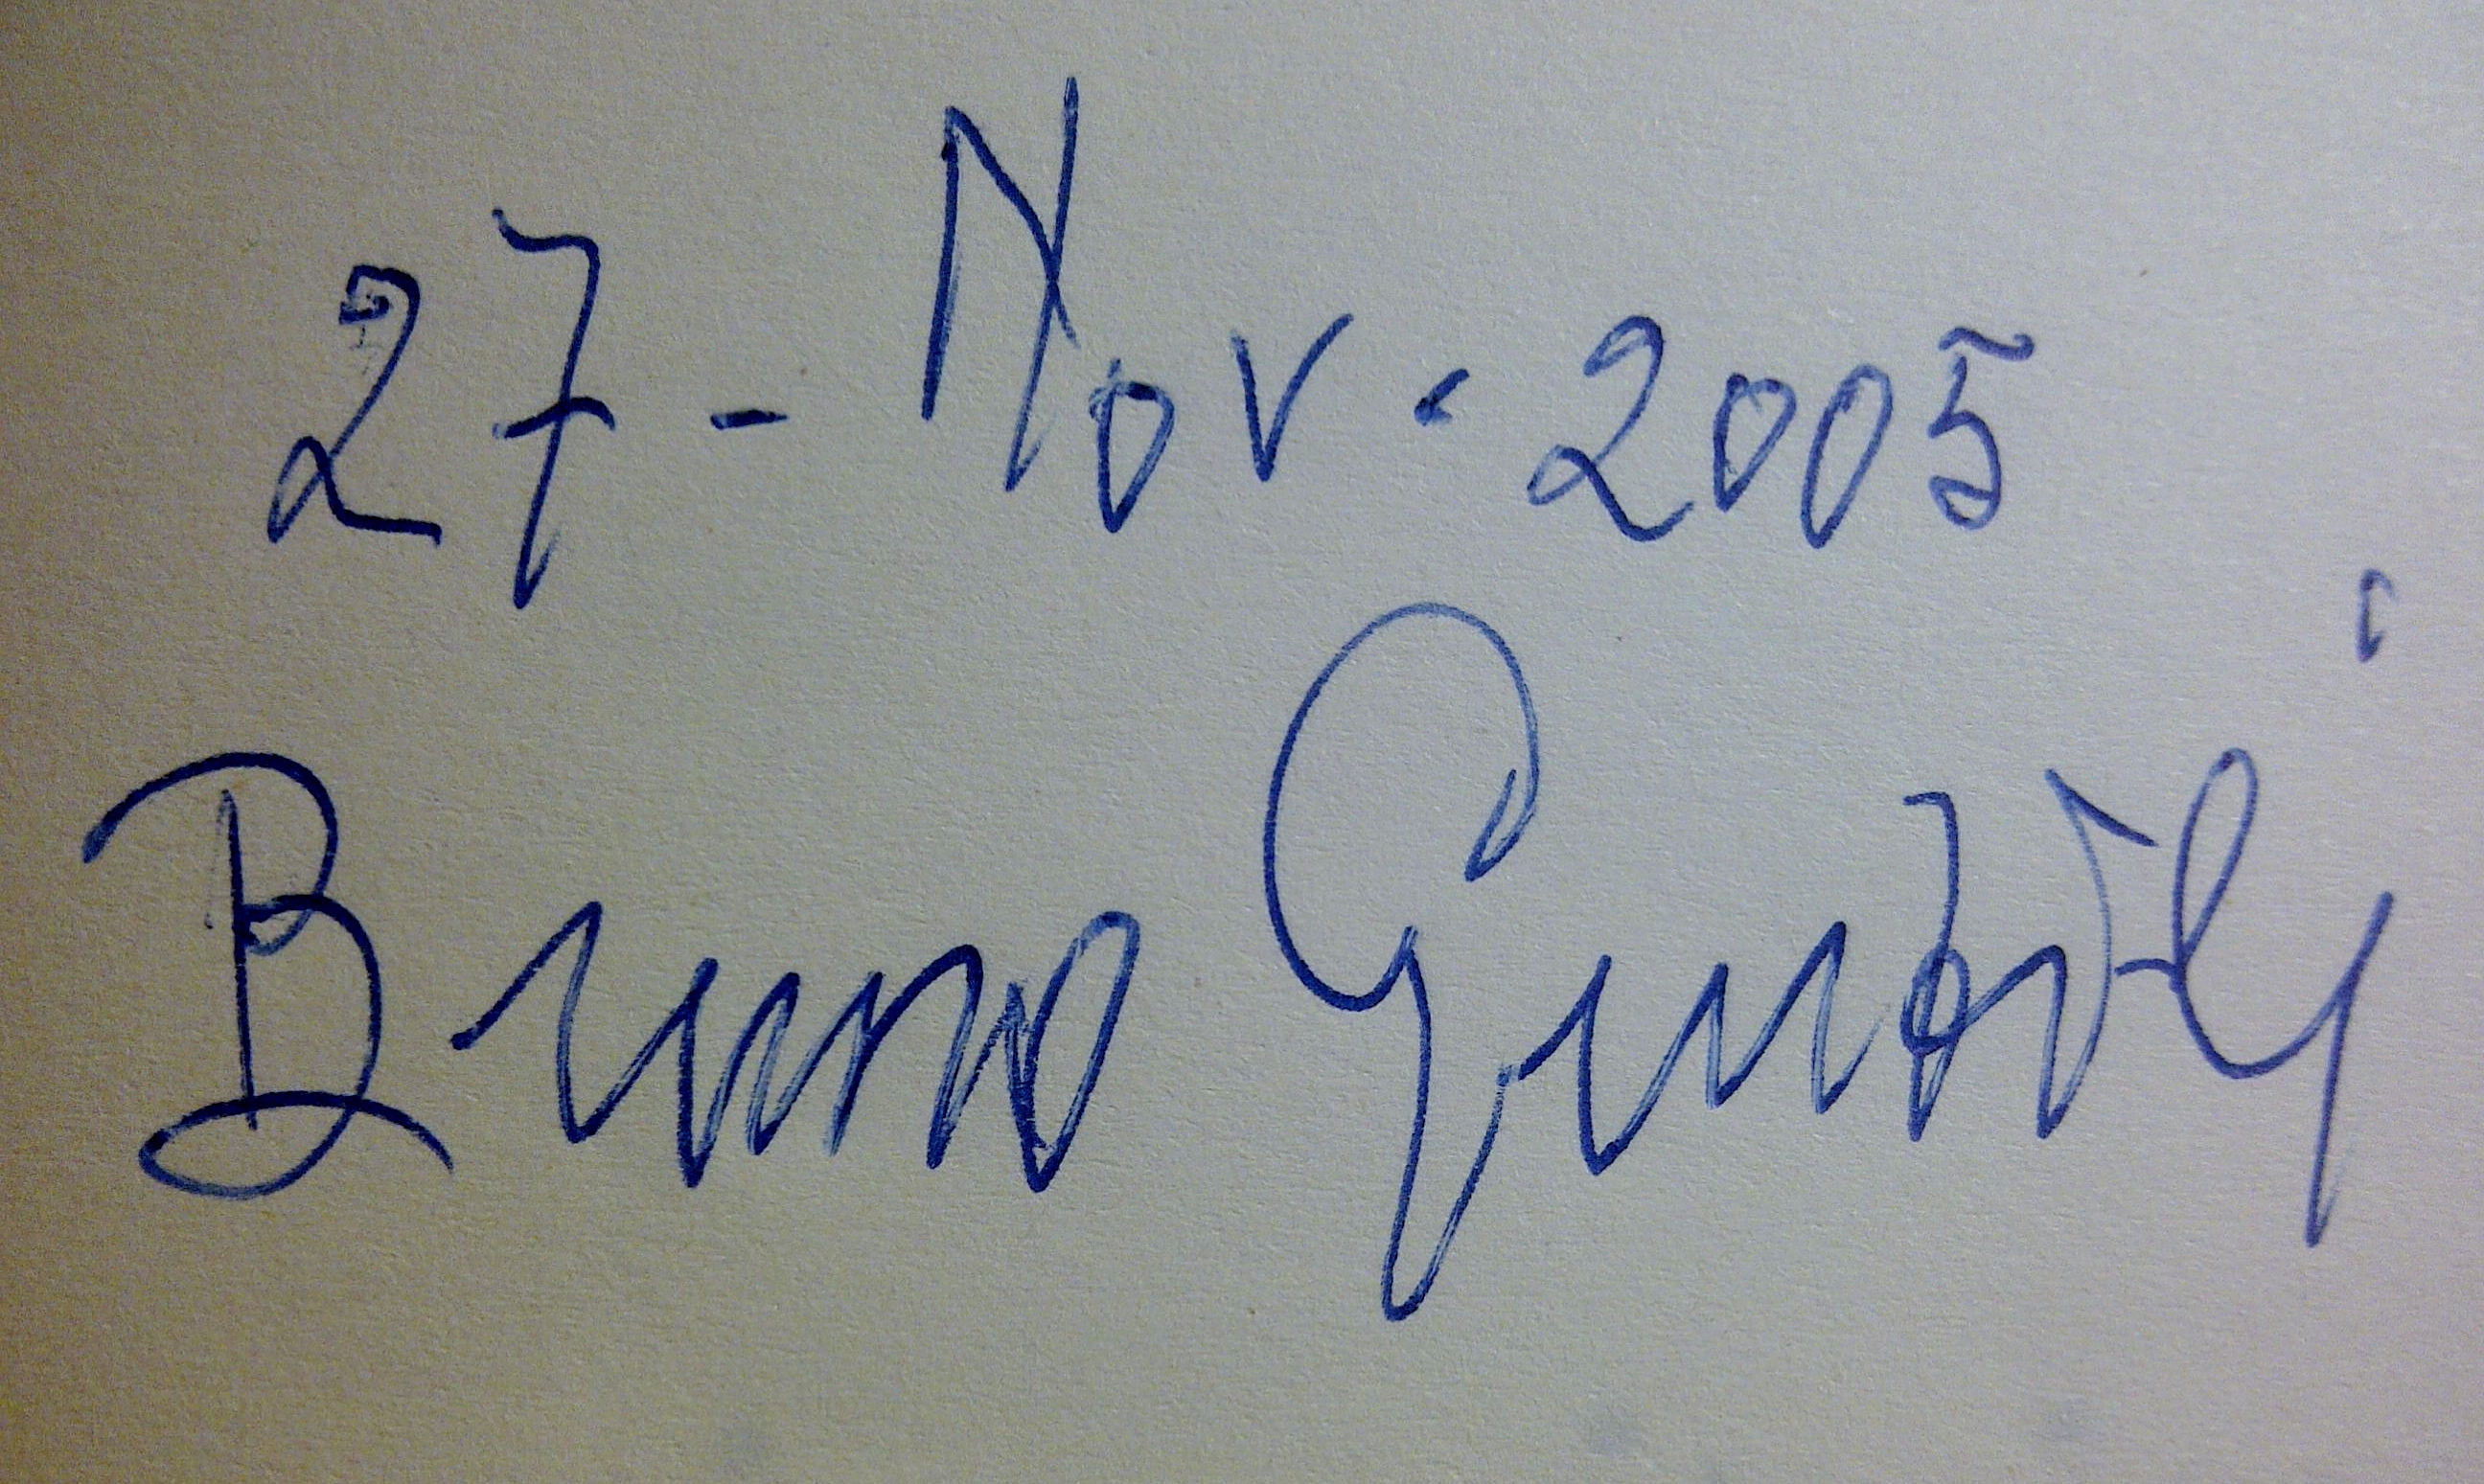
Signature of: bruno gentili